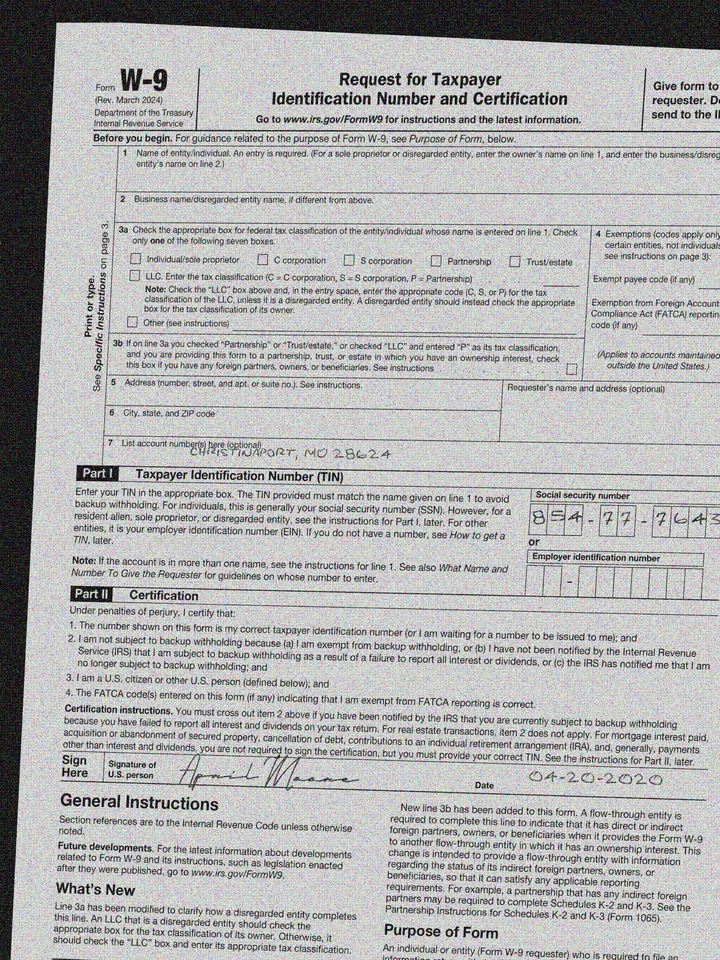
adr2: Christinaport, MO 28624
cbx: no
ssn: 854777643
sdt: 04-20-2020